Question: What appears to be the issue?
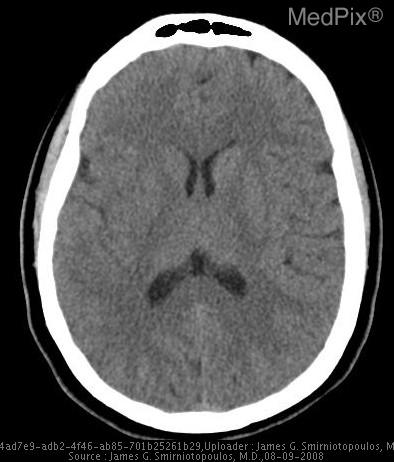
Answer: The findings suggest Effacement of right basal ganglia
Abnormal hyperintensity of most of the right MCA territory
Occluded Right Internal Carotid Artery. 1) Loss of gray-white differentiation R. basal ganglia
2) Effacement of R. MCA sulci
3) Abnormal signal R. MCA
4) Occlusion of R. Internal Carotid Artery. The patient might have a history of Acute onset of left hemiparesis.